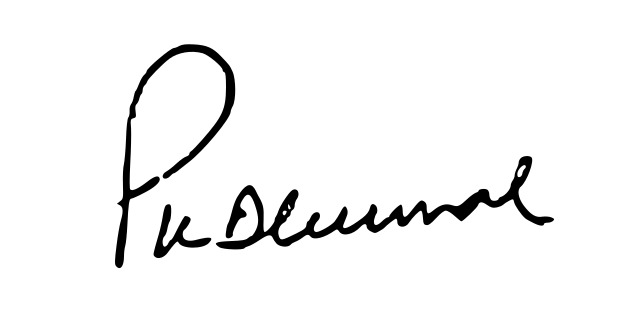
Signature of: prem kumar dhumal